Question: What might the diagnosis be?
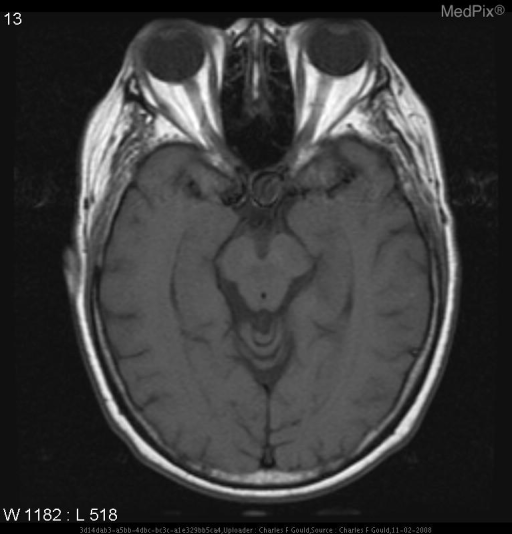
Answer: The possible diagnosis includes •  Congenital berry aneurysm
•  Atherosclerotic fusiform aneurysm
•  Mycotic aneurysm.